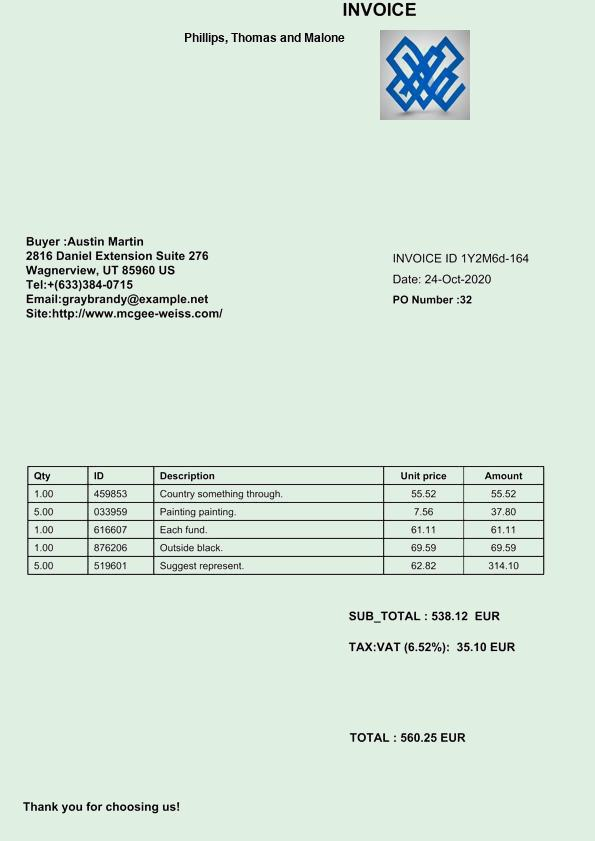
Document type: Invoice